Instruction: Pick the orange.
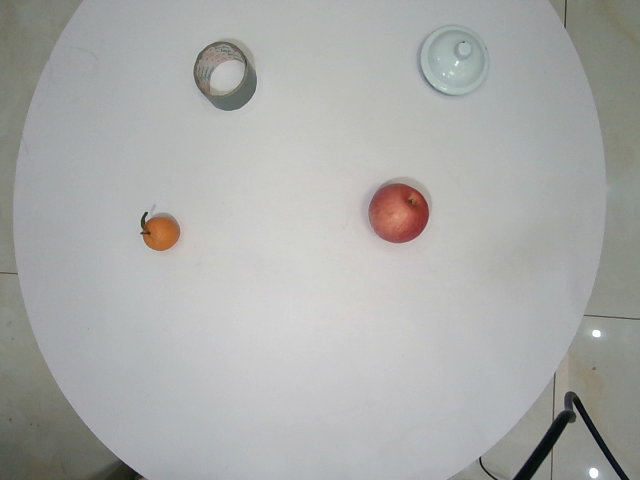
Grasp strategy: vertical